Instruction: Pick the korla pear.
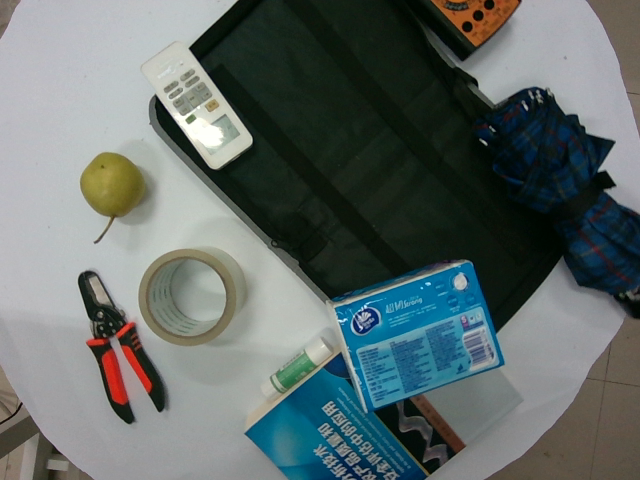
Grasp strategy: vertical